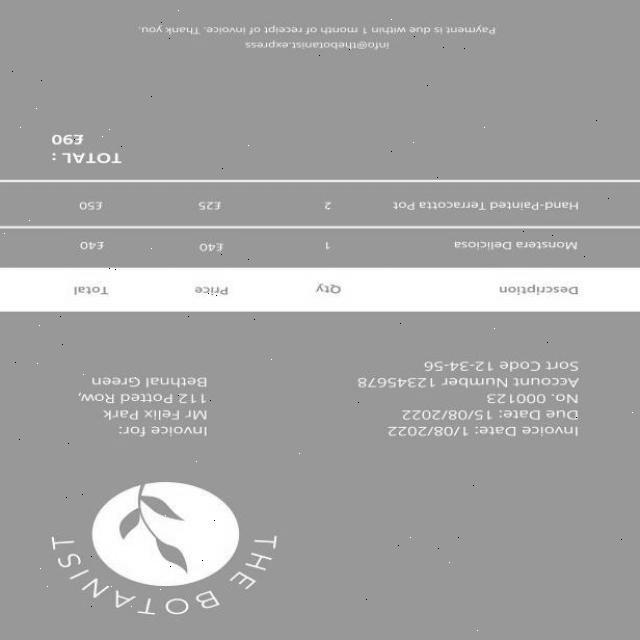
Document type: Invoice